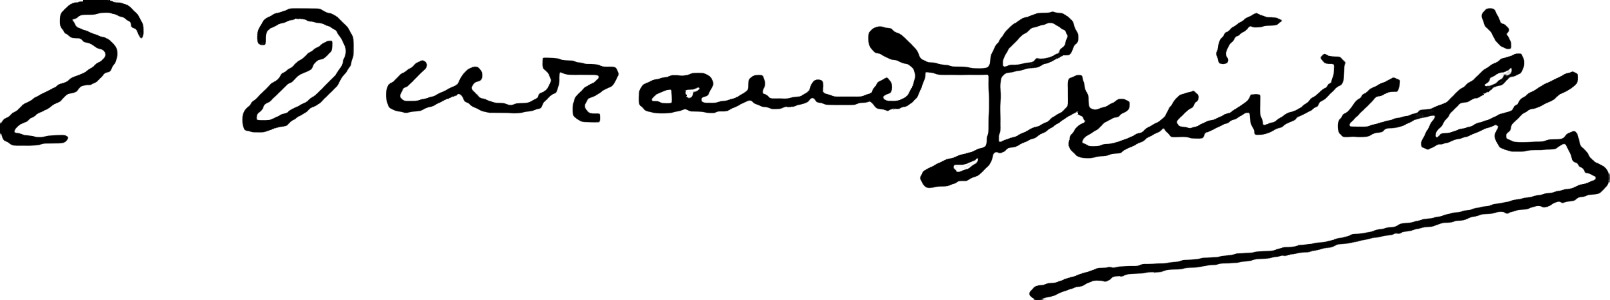
Signature of: émile durand gréville